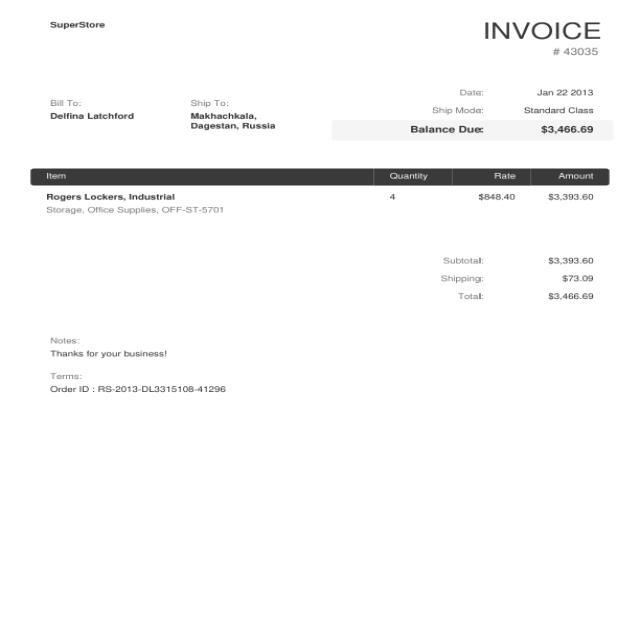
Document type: Invoice